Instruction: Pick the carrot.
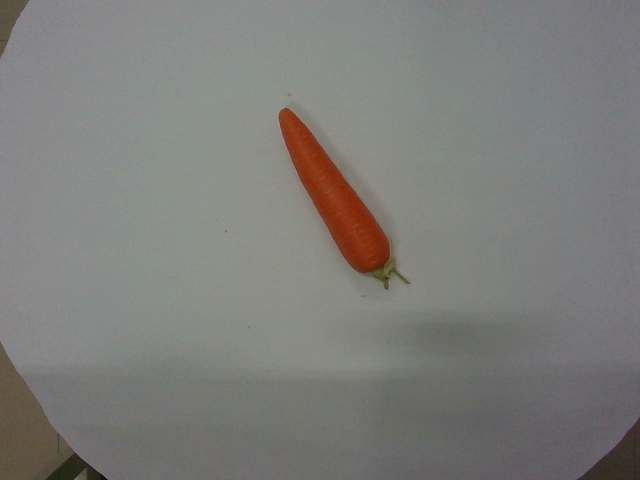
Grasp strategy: vertical